Question: What is the main concern?
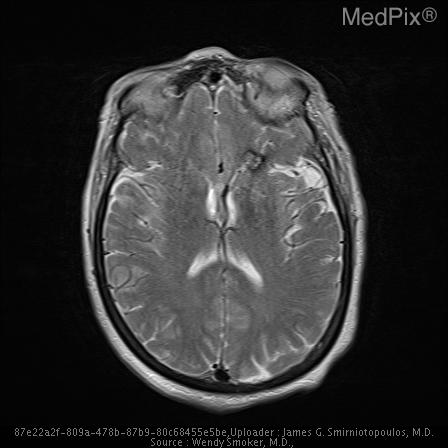
Answer: The findings suggest 1.	Outside head CT reported small 1cm homogenously round hyperdense lesion in left frontal lobe as an intraparenchymal hemorrhage (IPH).
2.	Head CT in our hospital 5 hours later: stable 1 cm homogenously round hyperdense lesion,   suspicious for cavernoma, suggest MRI for confirmation.
      3. Brain MRI later shows classic “popcorn” appearance on T2-weighted image with low T2 signal in the periphery of the lesion consistent with  cavernoma. In addition, small deep frontal vessels, draining towards the left ventricle, are noted on the post-contrast T1W image, consistent with a developmental venous anomaly (DVA).. Curvilinear/serpentine flow void is consistent with a developmental venous anomaly (DVA). No mass effect, nor surrounding edema.. The patient might have a history of 76 y.o. woman who fell; LOC; no trauma to head; twisted ankle.